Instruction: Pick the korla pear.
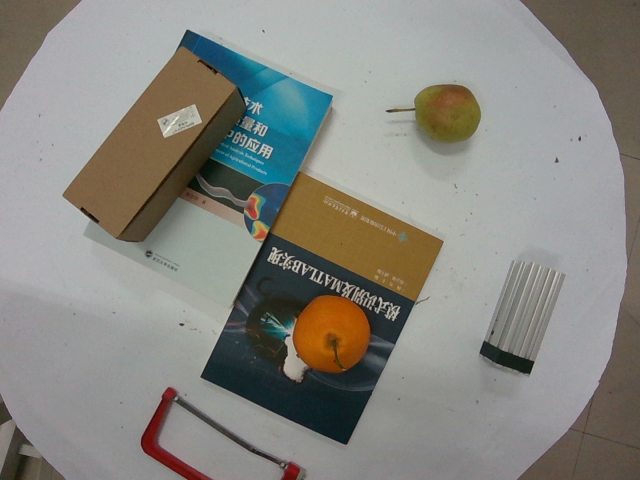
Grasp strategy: vertical